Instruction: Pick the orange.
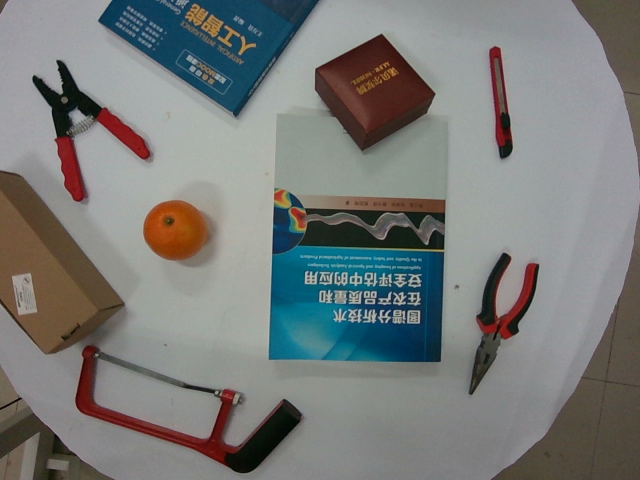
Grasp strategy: vertical